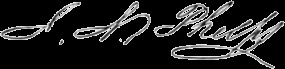
Signature of: isaac newton phelps